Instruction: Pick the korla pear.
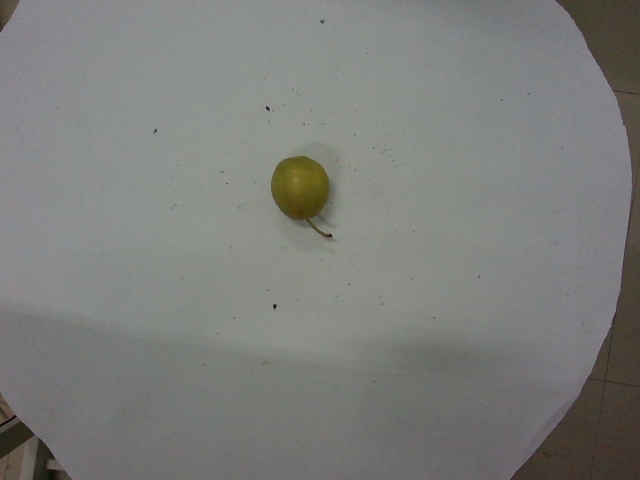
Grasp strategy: vertical